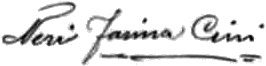
Signature of: neri farina cini